Extract the amount written in words, the amount in digits, the name of the payee, the date on the cheque, and the bank's name from the image.
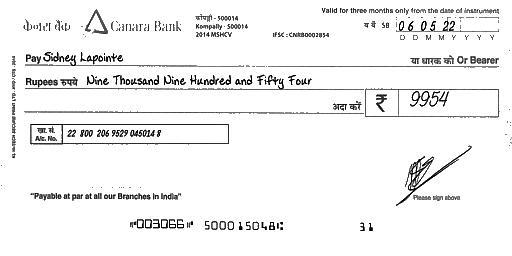
amt_in_words: Nine Thousand Nine Hundred and Fifty Four
amt_in_figures: 9954
payee_name: Sidney Lapointe
bank_name: Canara Bank
cheque_date: 06/05/22